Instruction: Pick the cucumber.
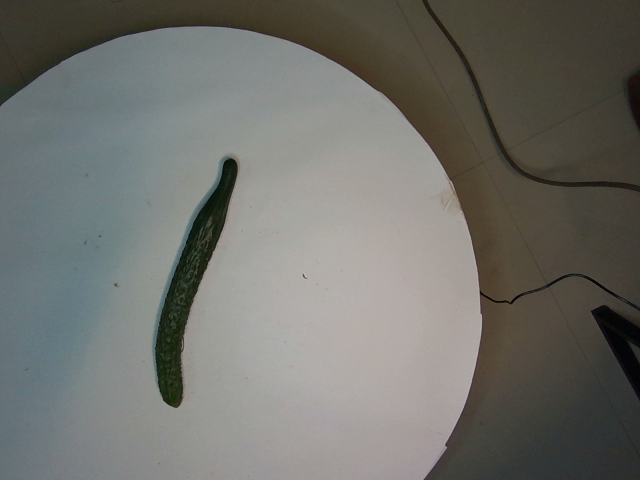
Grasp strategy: vertical